Question: What is the main concern?
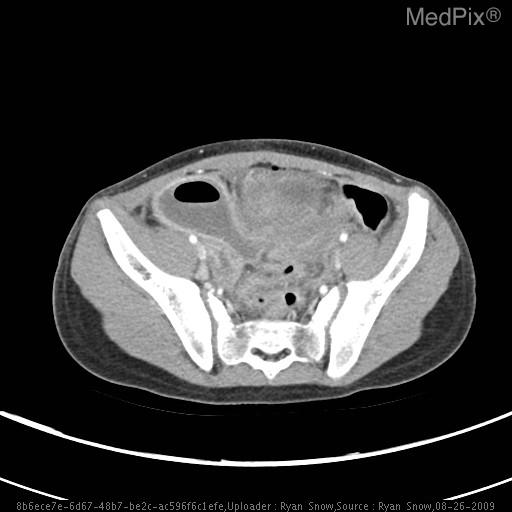
Answer: The findings suggest Image 1: Lower abdominal fluid collection s/p appendectomy
Image 2: Successful drain placement
Image 3: Fistula from abscess pocket and drainage catheter tip to cecum
Image 4: Persistent fistula from abscess pocket and drainage catheter tip to cecum. Fluid collection with air pocket at right superior aspect of bladder.  (5.8x3.3x4.3cm)
S/p appendectomy, POD#6.. The patient might have a history of 10 year-old female presented with 3 days nausea, vomiting and periumbilical pain that progressed to RLQ.   Appendiceal fecolith found on abdominal ultrasound.  Patient underwent laparoscopic appendectomy.   Post-operatively, patient developed fevers, recurrence of pain and elevated WBC to 24.7 on POD#6..